Question: What is the suspected problem?
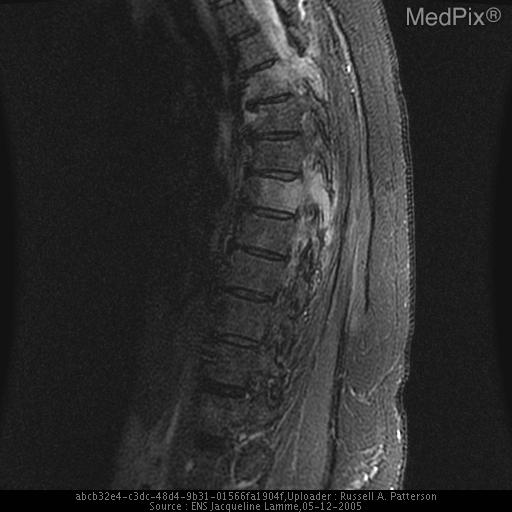
Answer: The findings suggest CT of chest shows skin thickening over right breast, significant enlargement of right breast compared to left.  Fat streaking within the right breast.
MRI of thoracic spine shows abnormal signal intensity at T4 and T7 consistent with metastases.. CT of chest shows skin thickening over right breast, significant enlargement of right breast compared to left.  Fat streaking within the right breast.

MRI of thoracic spine shows abnormal signal intensity at T4 and T7 consistent with metastases.. The patient might have a history of 55 y/o woman seen as an outpatient for possible mastitis..